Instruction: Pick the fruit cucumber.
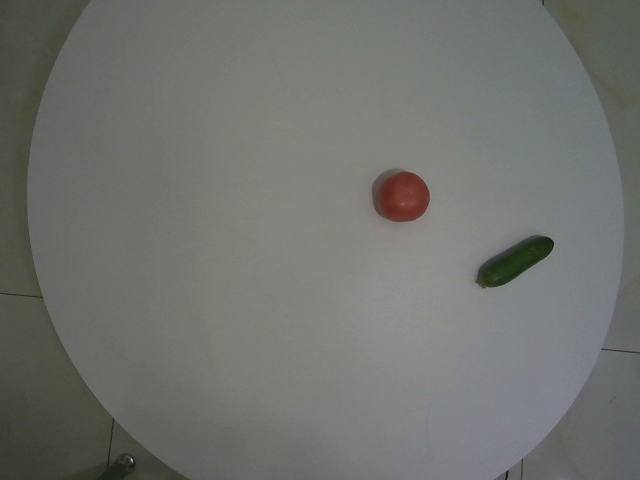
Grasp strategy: vertical